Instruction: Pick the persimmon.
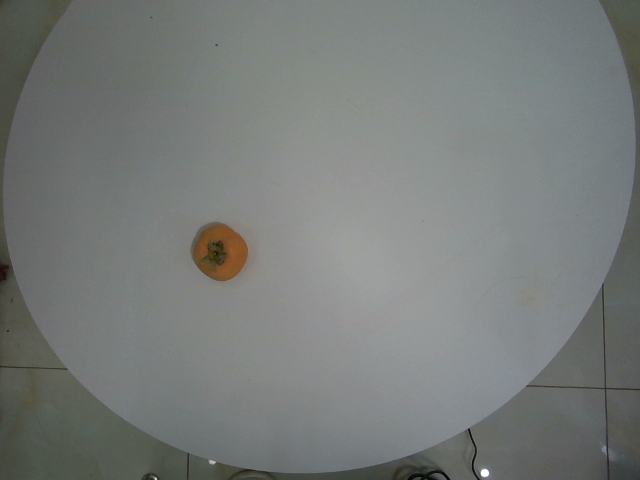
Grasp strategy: vertical